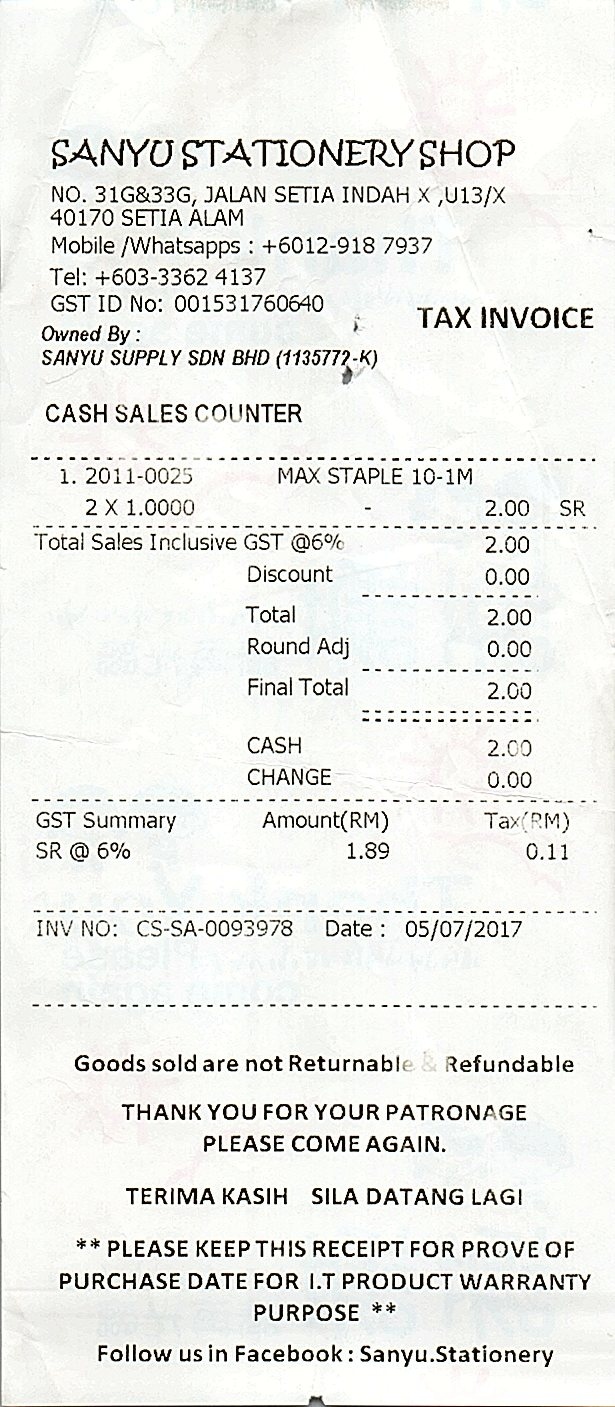
SANYU STATIONERY SHOP
NO. 31G&33G, JALAN SETIA INDAH X ,U13/X
40170 SETIA ALAM
MOBILE /WHATSAPPS : +6012-918 7937
TEL: +603-3362 4137
GST ID NO: 001531760640
TAX INVOICE
OWNED BY :
SANYU SUPPLY SDN BHD (1135772-K)
CASH SALES COUNTER
1. 2011-0025
2 X 1.0000
MAX STAPLE 10-1M
2.00
SR
TOTAL SALES INCLUSIVE GST @6%
DISCOUNT
TOTAL
ROUND ADJ
FINAL TOTAL
CASH
CHANGE
2.00
0.00
2.00
0.00
2.00
2.00
0.00
GST SUMMARY
AMOUNT(RM)
TAX(RM)
SR @ 6%
1.89
0.11
INV NO: CS-SA-0093978
DATE : 05/07/2017
GOODS SOLD ARE NOT RETURNABLE & REFUNDABLE
THANK YOU FOR YOUR PATRONAGE
PLEASE COME AGAIN.
TERIMA KASIH SILA DATANG LAGI
** PLEASE KEEP THIS RECEIPT FOR PROVE OF
PURCHASE DATE FOR I.T PRODUCT WARRANTY
PURPOSE **
FOLLOW US IN FACEBOOK : SANYU.STATIONERY